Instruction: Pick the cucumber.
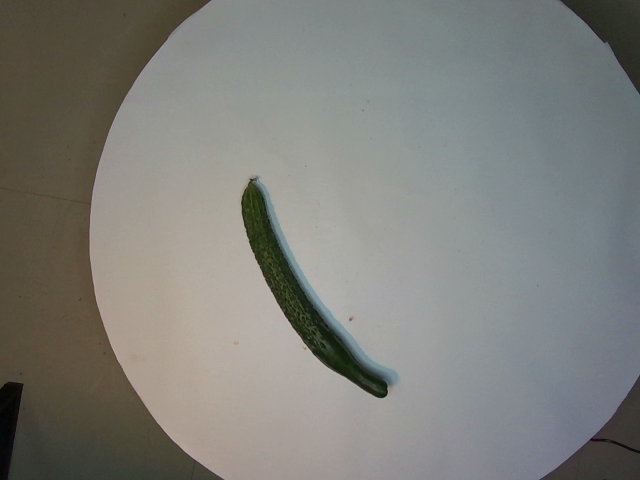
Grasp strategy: vertical